Question: What is the main concern?
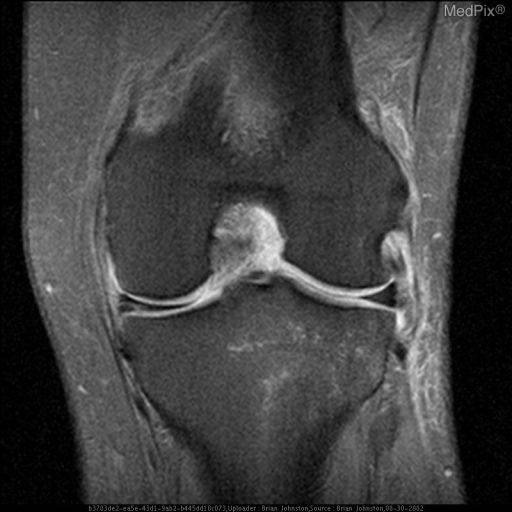
Answer: The findings suggest 1) This is a T2 weighted coronal image of the Left knee with fat saturation showing abnormal signal in the medial meniscus which clearly contacts the articular surface.  This is consistent with a meniscal tear.  Also note edema surrounding the lateral collateral ligament (sprain).

2) This Sagittal proton density image of the left knee reveals linear abnormal signal in the posterior horn of the medial meniscus. 1)1	This is a T2 weighted coronal image of the Left knee with fat saturation showing abnormal signal in the medial meniscus which clearly contacts the articular surface.  This is consistent with a meniscal tear.  Also note edema surrounding the lateral collateral ligament (sprain). The patient might have a history of 30 y.o. man with chronic left knee pain after an injury.